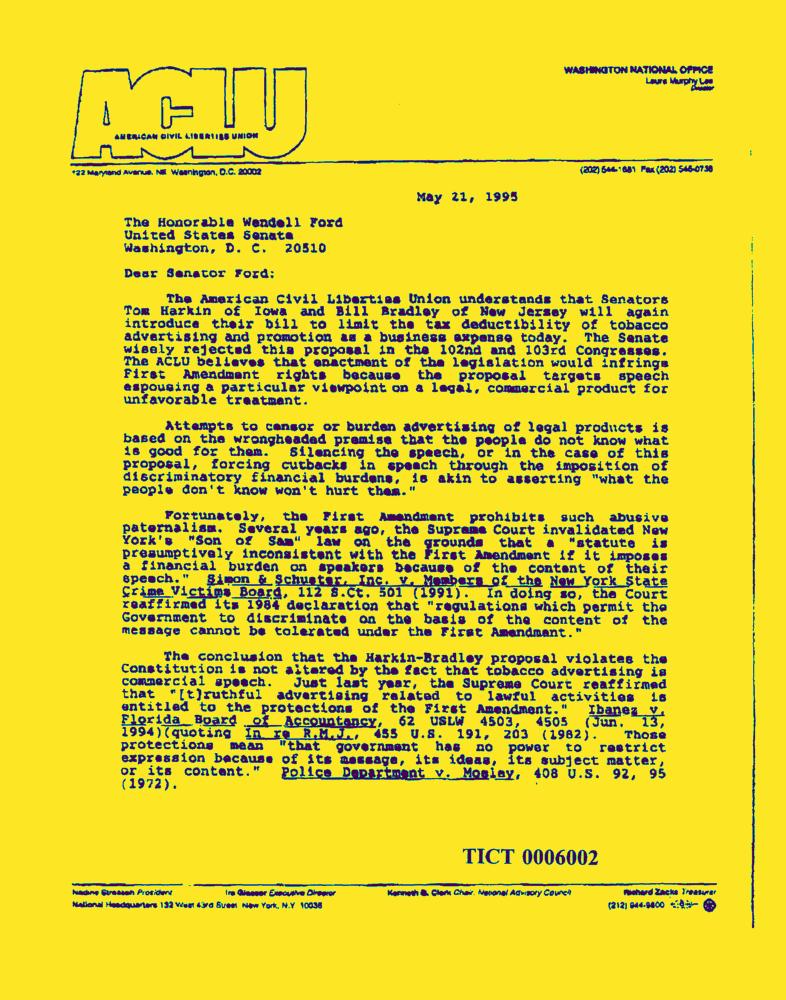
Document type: Letter-Doc